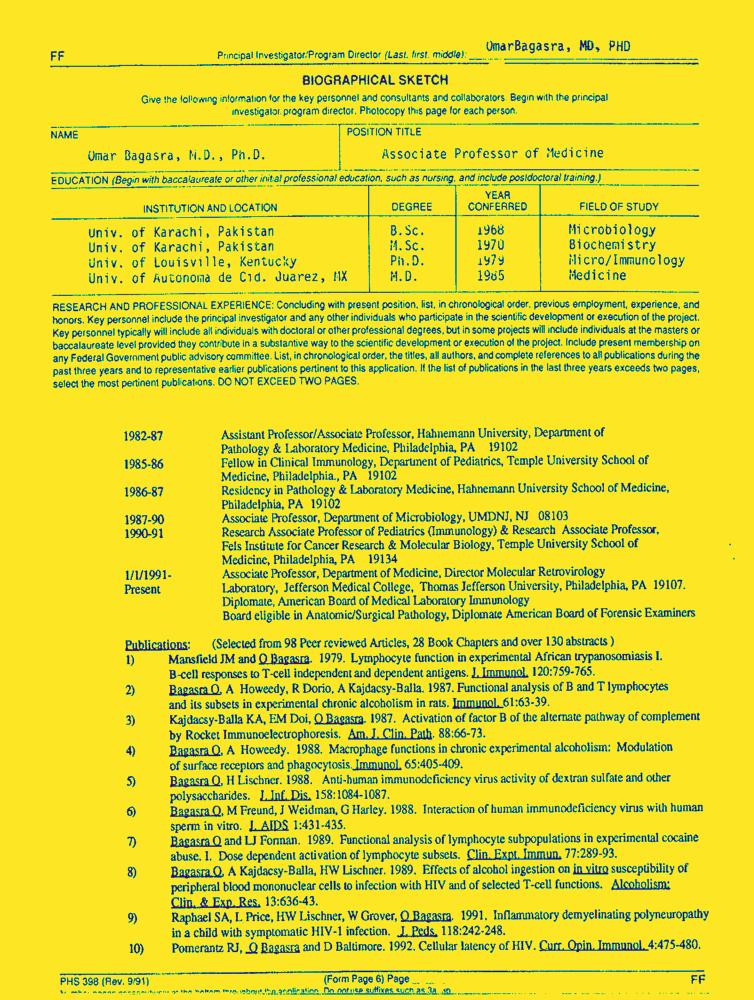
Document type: Resume-Doc